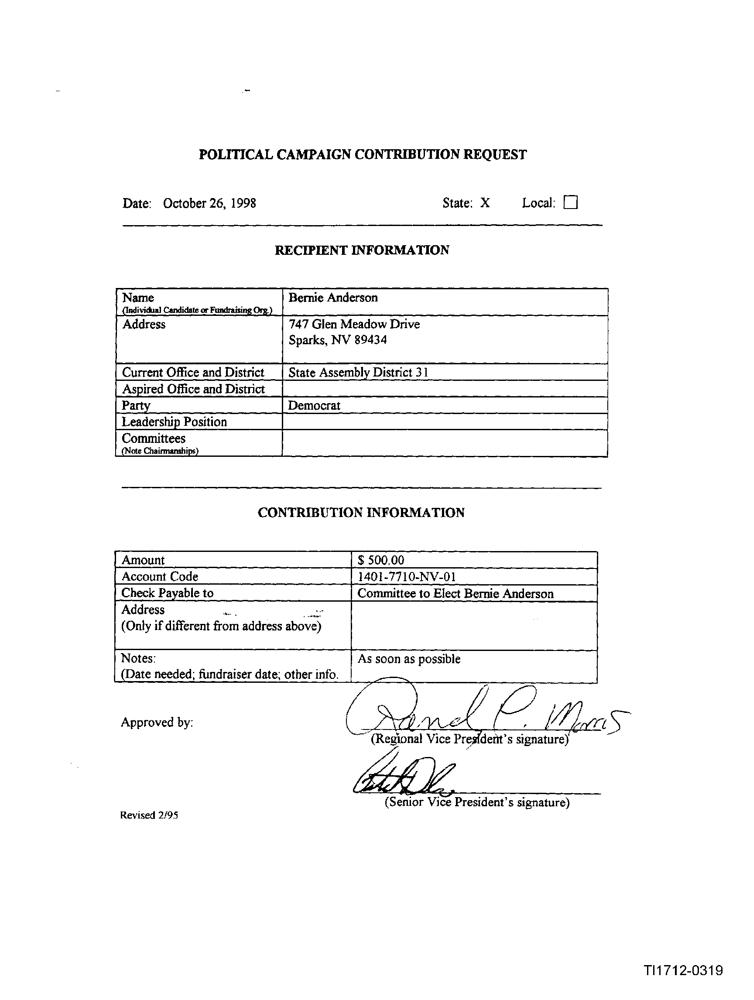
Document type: Invoice